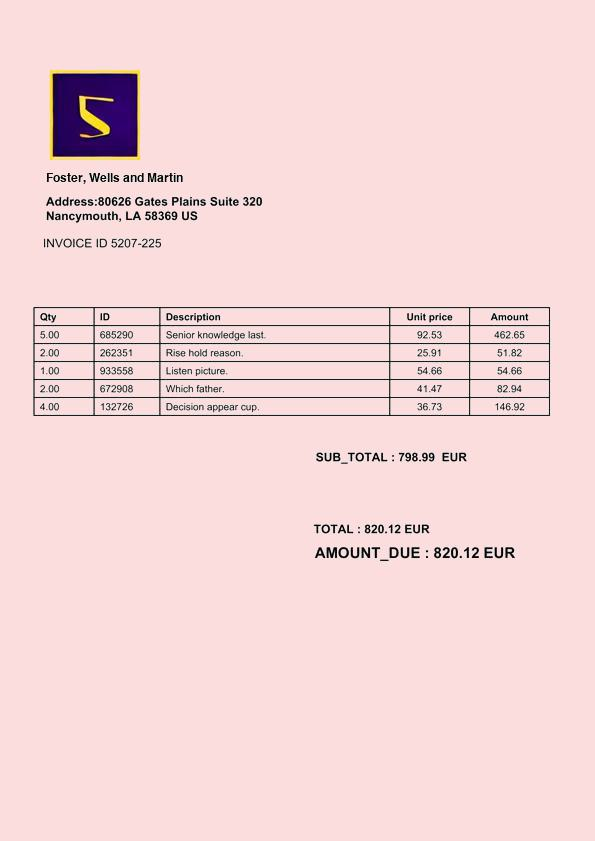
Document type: Invoice